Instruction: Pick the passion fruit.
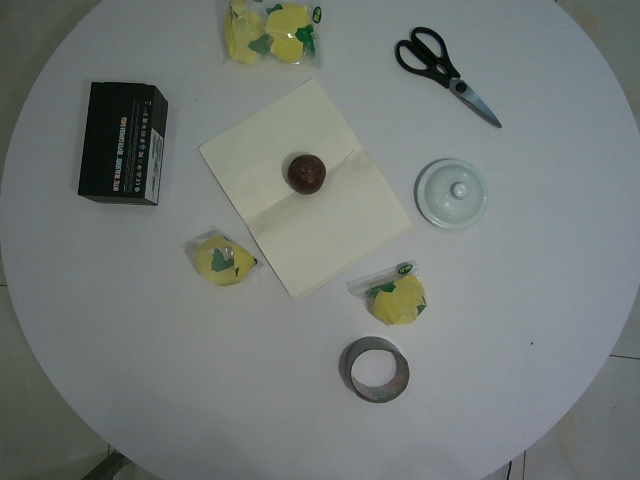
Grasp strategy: vertical